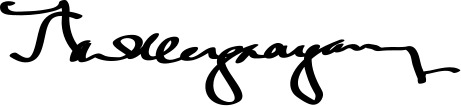
Signature of: ramon magsaysay